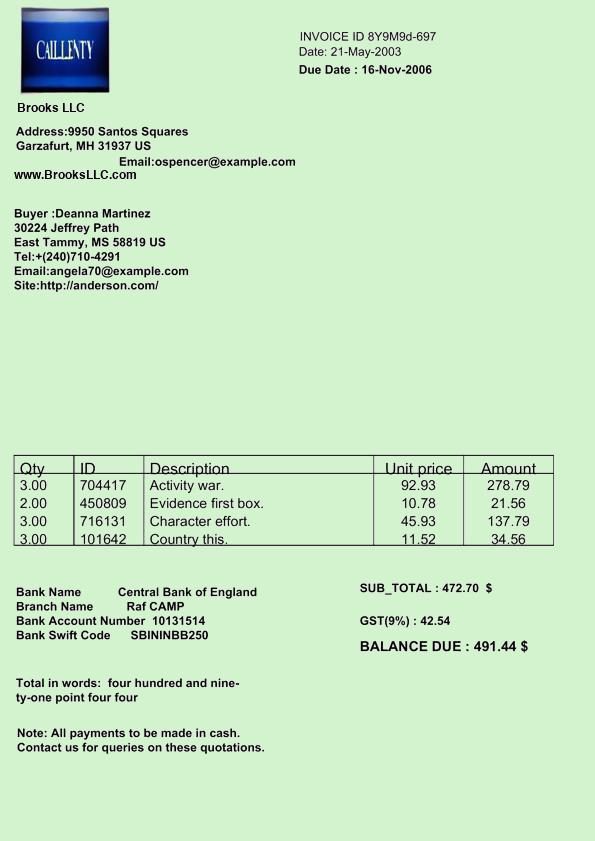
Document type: Invoice